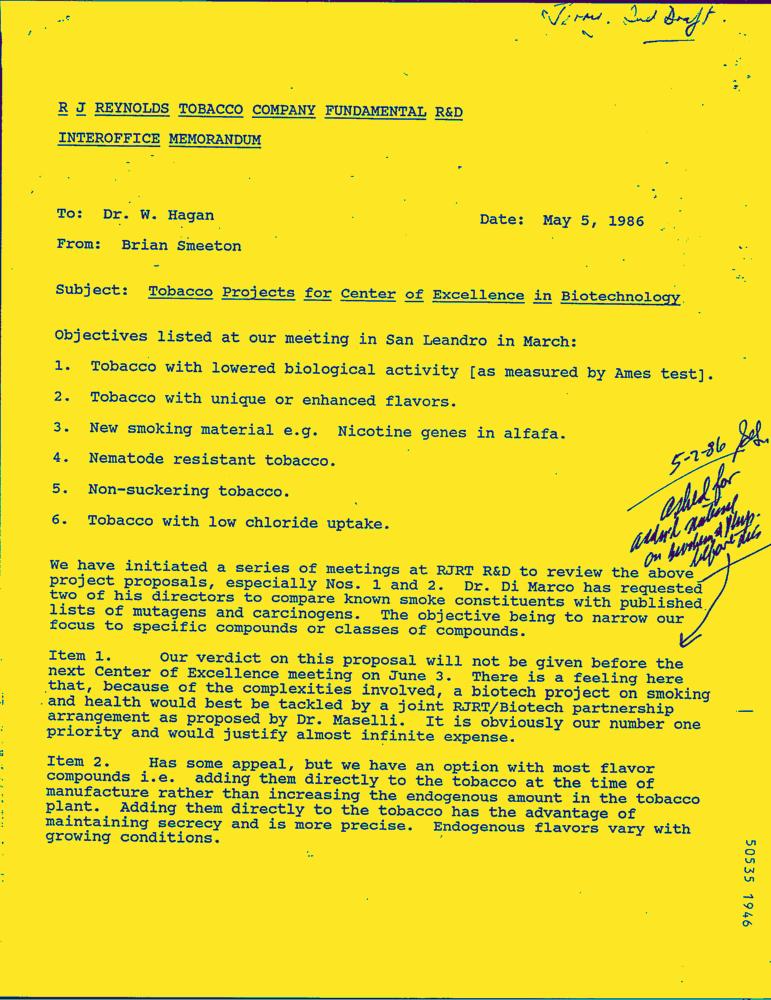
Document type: Letter-Doc